Question: How does the patient history play a role?
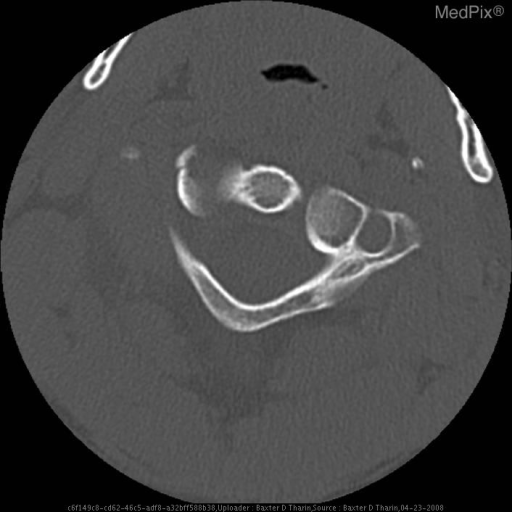
Answer: The patient's history of 20 y/o male ejected from a vehicle during a rollover crash.  The patient reports a brief loss of consciousness. is key in understanding the case.